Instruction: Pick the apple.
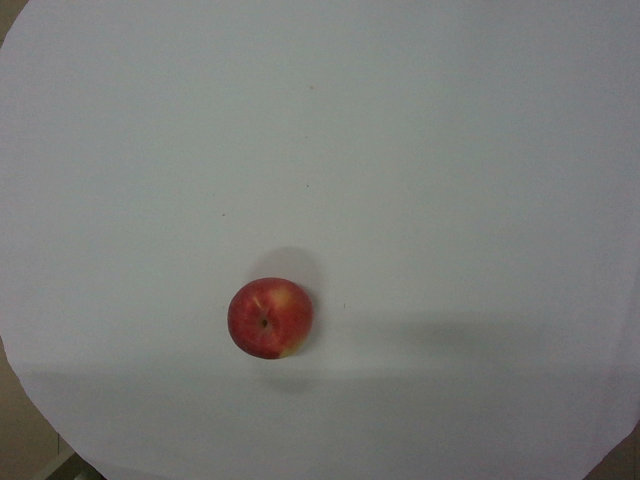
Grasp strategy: vertical